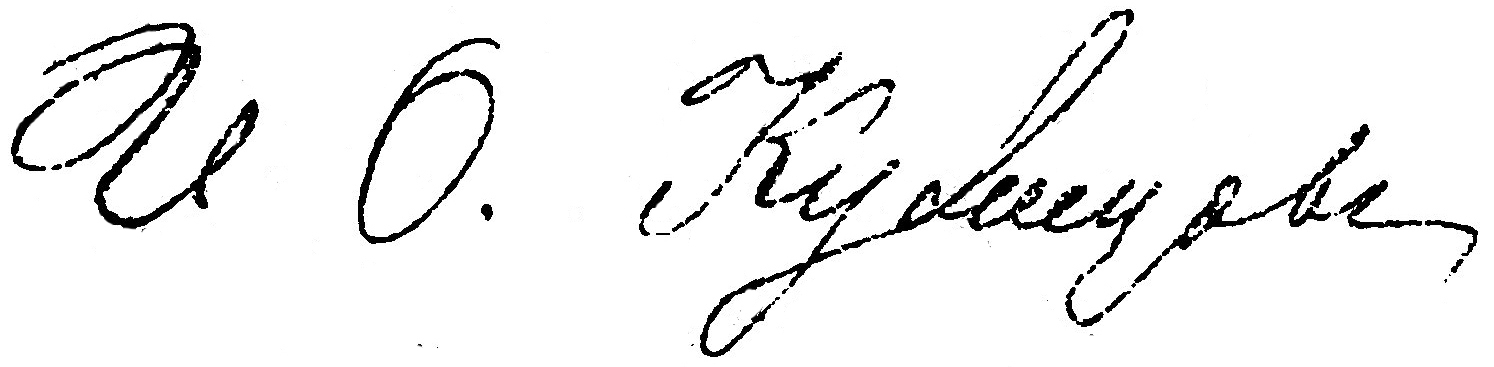
Signature of: ivan kuznetsov